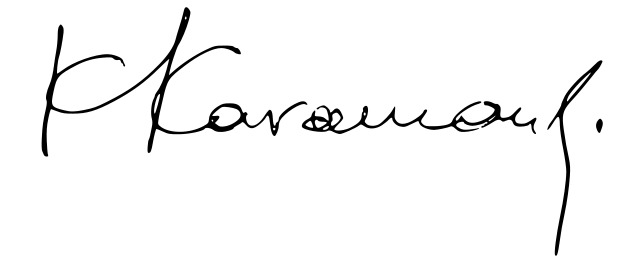
Signature of: kostas karamanlis